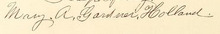
Signature of: mary g holland